Question: What was observed in the imaging?
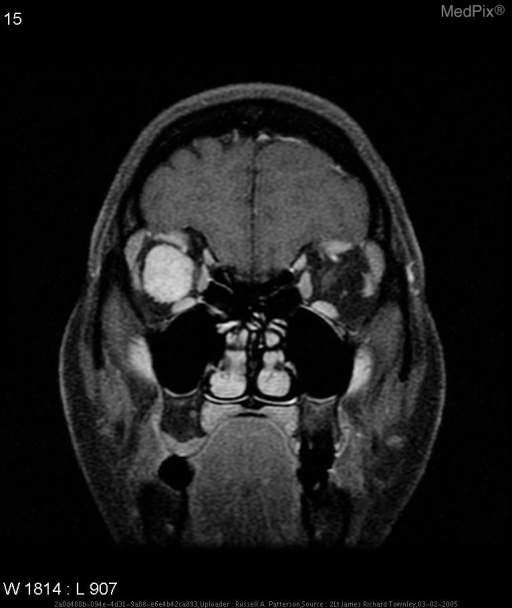
Answer: The imaging shows A well-circumscribed mass of heterogeneous attenuation (soft tissue attenuation as well as bone attenuation) is present within the intraconal region of the right orbit lateral to the optic nerve. This lesion has the following dimensions: 2.1 cm AP by 1.9 cm transverse by 2.1 cm craniocaudal. The surrounding soft tissues, including the extraocular muscles, are within normal limits.  Post-contrast images demonstrate heterogeneous enhancement of this lesion. Exophthalmos is noted with the right globe. MR Image.